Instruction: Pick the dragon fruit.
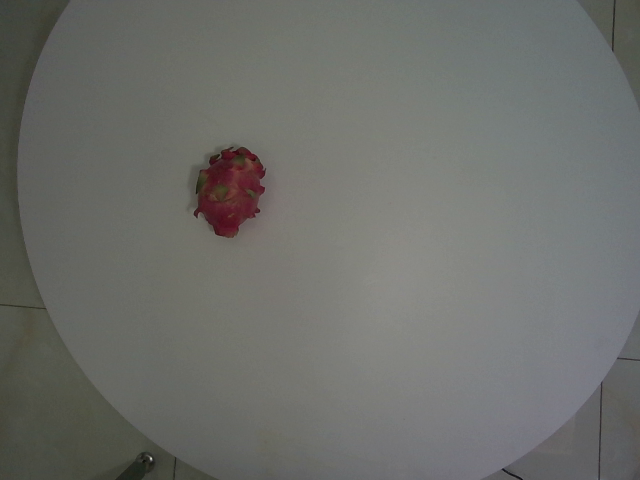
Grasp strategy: vertical